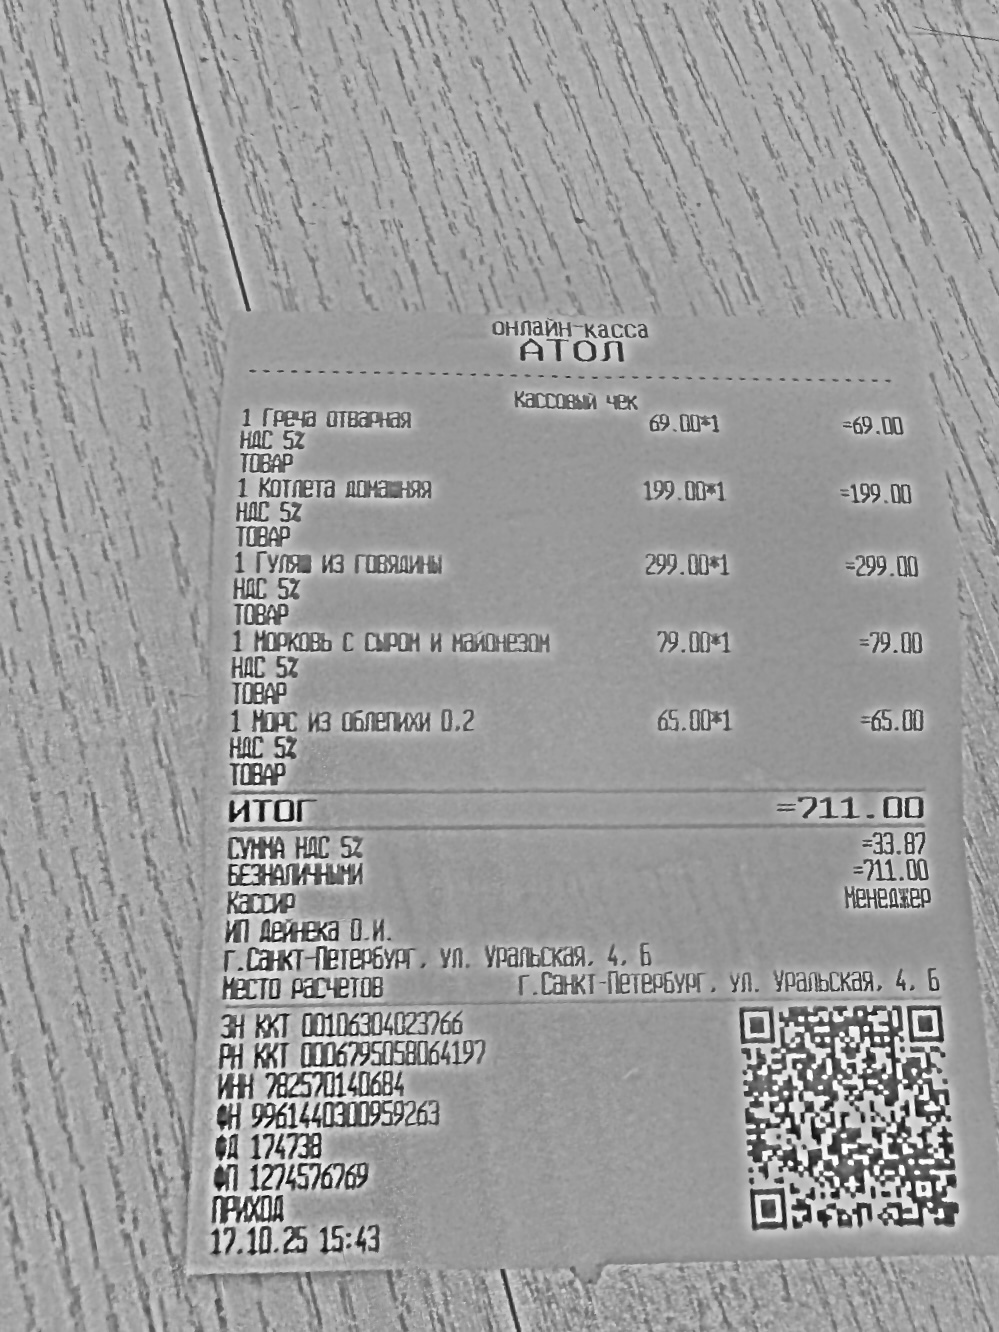
Продавец: ИП Дейнека О.И.
ИНН: 782570140684
Дата: 17.10.25
Товары: 1 Греча отварная; 1 Котлета домашняя; 1 Гуляш из говядины; 1 Морковь с сыром и майонезом; 1 Морс из облепихи 0.2
Количество: 1; 1; 1; 1; 1
Цена: 69.00; 199.00; 299.00; 79.00; 65.00
Сумма: 69.00; 199.00; 299.00; 79.00; 65.00
Итого: 711.00